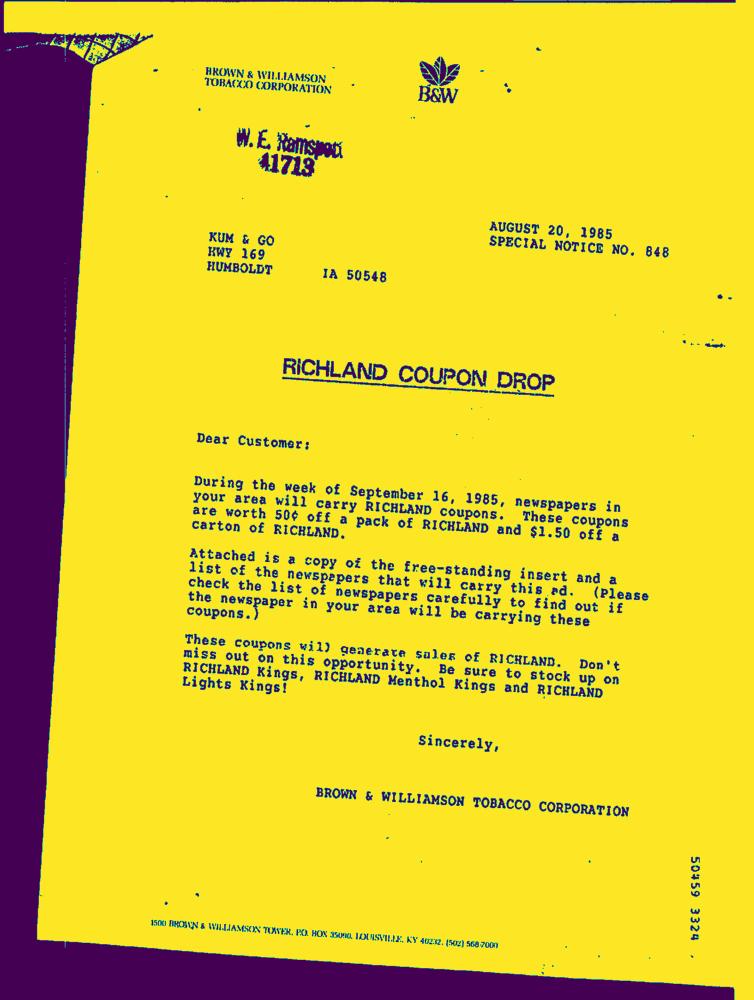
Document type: Letter-Doc